Question: How does the patient history play a role?
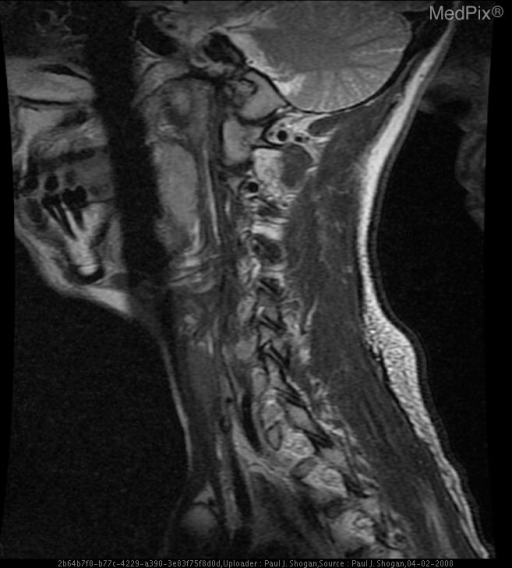
Answer: The patient's history of 28 y.o. woman, four months postpartum, with onset of neck pain, severe vertigo associated with severe vomiting, anesthesia of the right hemi-facial region and loss of sensation in the region of the left upper and lower extremities immediately following cervical chiropractic manipulation.  The patient was unsuccessfully treated for vertigo associated with Meniere’s disease. The patient underwent a second cervical chiropractic treatment 15 days later, and presented with recurrent severe vertigo and associated hemi-anesthesia and difficulty phonating.  Imaging was obtained one month following the initial chiropractic treatment is key in understanding the case.